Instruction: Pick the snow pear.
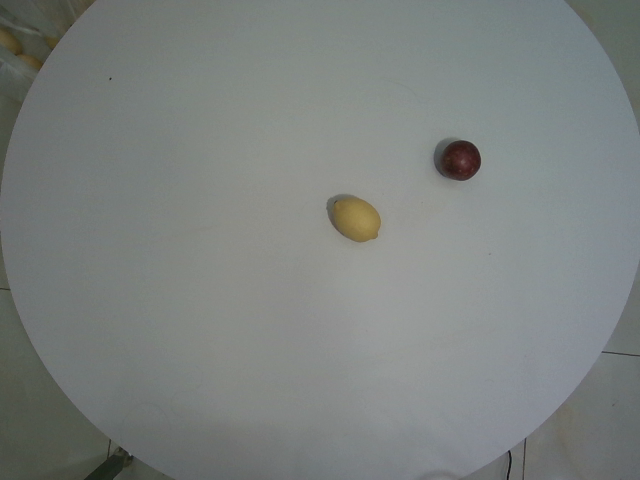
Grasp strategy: vertical